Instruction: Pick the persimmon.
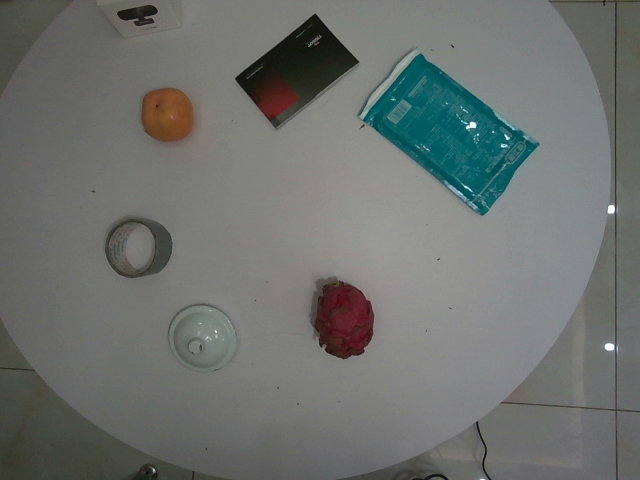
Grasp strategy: vertical